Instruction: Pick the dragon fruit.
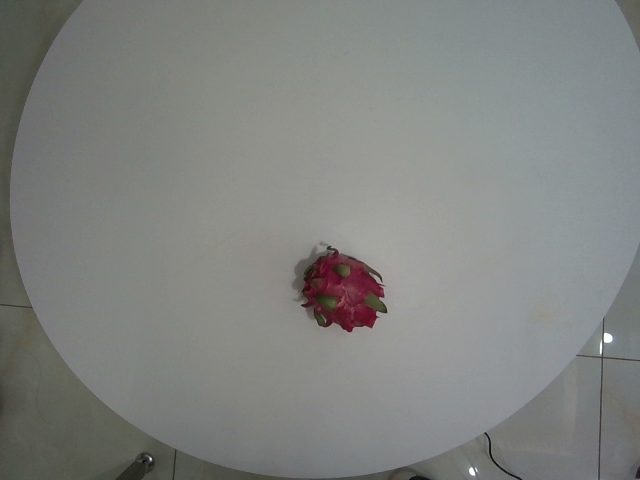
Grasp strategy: vertical